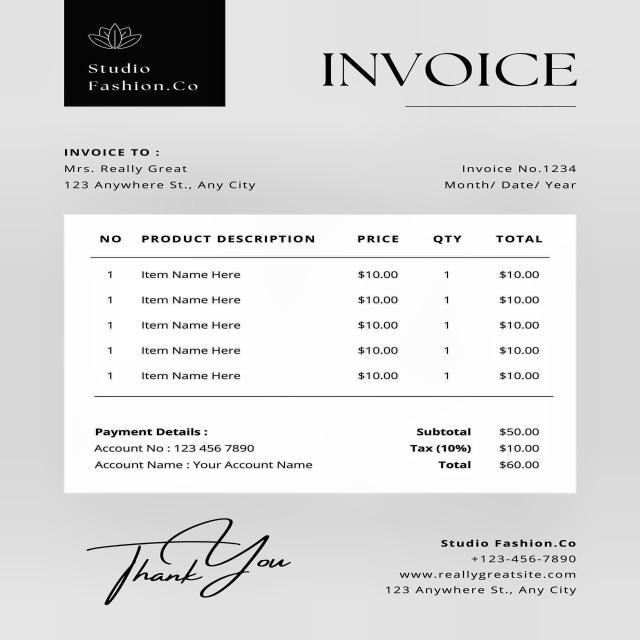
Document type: Invoice